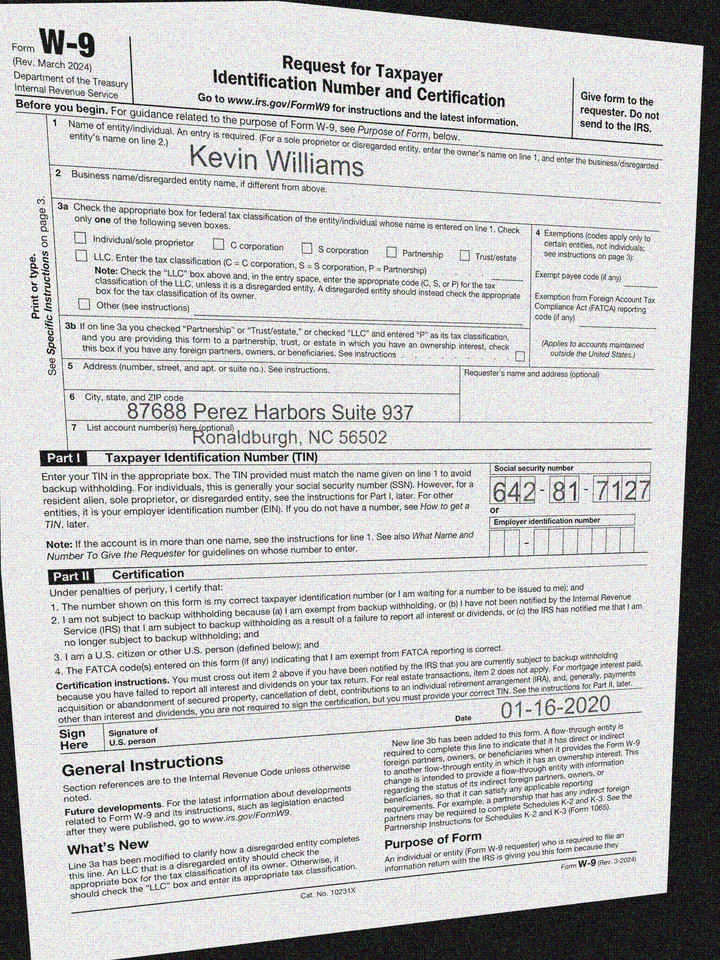
adr1: 87688 Perez Harbors Suite 937
adr2: Ronaldburgh, NC 56502
cbx: no
ssn: 642817127
enm: Kevin Williams
sdt: 01-16-2020